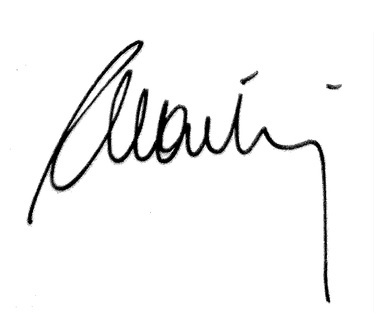
Signature of: marcel carton